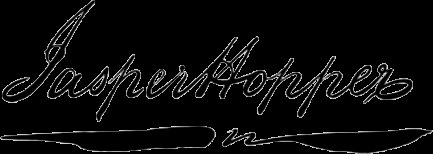
Signature of: jasper hopper